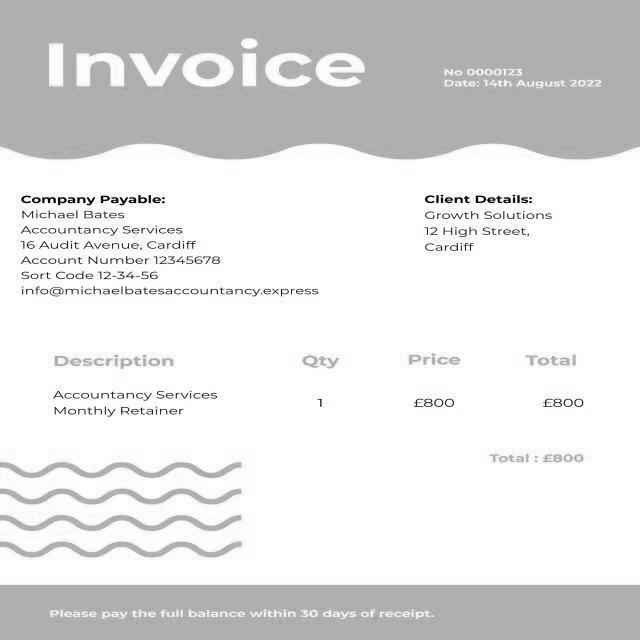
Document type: Invoice